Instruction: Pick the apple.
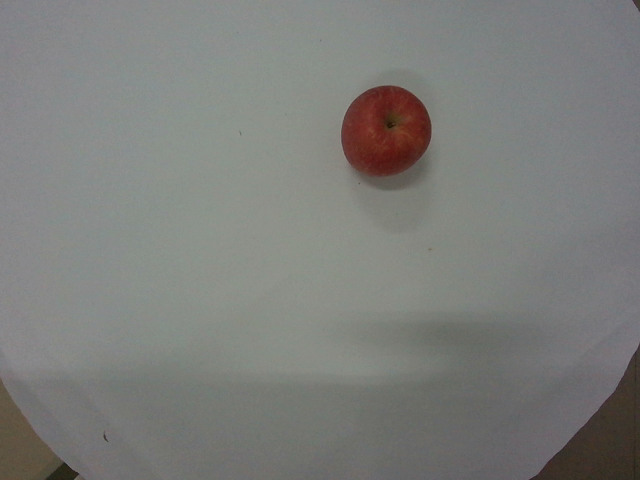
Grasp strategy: vertical